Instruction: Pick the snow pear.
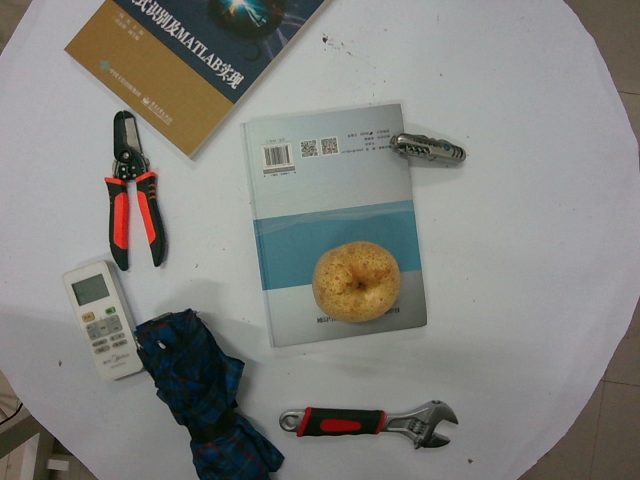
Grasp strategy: vertical